Patient: Female, age 32
A 32-year-old female presented to the local hospital with history of anorexia, nausea, heartburn, fatigue, fever and weight loss (15 kg over 5 months). She denied any history of vomiting or change in bowel habits. Her investigations revealed anaemia (haemoglobin 7.7 g%). An upper GI endoscopy revealed chronic active gastritis with positive helicobacter pylori. Computerized tomography (CT) scan of the abdomen showed a mass in the stomach (Figure 1A) and hence was referred for further management. On examination she had a fever of 38 C and sinus tachycardia (120 beats/min). She also looked pale and emaciated, but there was no jaundice or lymphadenopathy. Abdominal examination revealed fullness in the left upper quadrant with tenderness on deep palpation.
Blood tests revealed iron deficiency anaemia (haemoglobin 7 g%) and hypoalbuminaemia (17 g/L; normal 34-50). Repeated upper GI endoscopy showed a mass occupying the proximal part of the stomach with 2 satellite lesions (Figure 1B). Biopsy of the lesion confirmed a low grade spindle/epitheloid cell tumor, probably of neural origin; gastric autonomic nerve tumor (GANT). Endoscopic ultrasound (EUS) revealed a gastric mass arising from the mucosa and submucosa with perigastric, and splenic lymph nodes. Biopsy from the lymph node was taken, but was inconclusive.
As part of preoperative preparation, total parenteral nutrition was started and two units of blood were transfused. She underwent exploratory laparotomy which showed a large fundal tumor infiltrating the hilum of the spleen and tail of pancreas with multiple perigastric lymph nodes. However, there were no free peritoneal fluid, peritoneal nodules or visible distant visceral metastasis. An en-block total gastrectomy, splenectomy and distal pancreatectomy was performed (Figure 2A, 2B) with Roux-en-Y oesophago-jejunal anastmosis. On postoperative day (POD) 6, the contrast swallow showed no leak, the patient was fed and discharged home on POD 7.
Histology of the specimen showed a heterogeneous multifocal malignant spindle cell/epithelioid cell tumor exhibiting variable patterns ranging from low grade sclerostic spindle cell areas to high grade epithelioid cell areas/nodules with high cellularity, geographical/palisading necrosis (Figure 3A) and frequent mitoses (Mitotic rate is 40/10 HPF). The tumor cells show rhabdoid morphology and in areas it shows fascicular arrangement with neural like areas. The tumor arises from the gastric fundus and invades throughout the gastric mucosa, submucosa, and muscle layer involving the subserosal fat and surrounding large serosal blood vessels and abutting the splenic capsule. All the harvested perigastric lymph nodes were reactive and negative for metastatic disease (0/6). All surgical resection margins were free of tumor which tethered the splenic capsule, without splenic or pancreatic parenchyma invasion. The two satellite mucosal nodules show similar appearances to the main tumor. The background gastric tissue is unremarkable and negative for dysplasia. Immunohistochemical staining revealed focal positive staining with for Vimentin, CD34 (Figure 3B), and S100 (Figure 3C), but were negative for c-kit (CD117), DOG1, SMA, Desmin, HMB45, ALK1, EMA, Pancytokeratin and NSE. Ki 67 was variable ranging from 10% to 70%. The histological immunohistologic findings (Figure 3C, 3D) are consistent with a gastrointestinal autonomic nerve tumor which represents a phenotypic variant of gastrointestinal stromal tumor.
She presented 2 months later, with mild dysphagia. Gastroscopy was advised to exclude an anastomotic stricture but she refused. Therefore, a CT scan with oral contrast was performed and showed a newly developed hypo-attenuating lesion at segment IVb (1.7x1.4 cm) consistent with hepatic metastasis. There was also a left chest solitary metastasis (Figure 4A) and an enlarged necrotic lymph node in the hepato-gastric ligament. A PET/CT 18F-FDP whole body scan showed FDG-avid pulmonary, upper abdominal, hepatic, adrenal, bony and muscular metastases (Figure 4B, 4C). She presented again 3-month later with a pathological fracture of the left humerus. Resection biopsy of the bone lesion revealed metastatic GANT invading bone and skeletal muscle tissue.
Her clinical condition deteriorated 3 months later and was admitted for palliative care management. She was later lost to follow-up and presumed dead.
Keywords: gastrectomy, gastrointestinal autonomic nerve tumors, metastases, prognosis
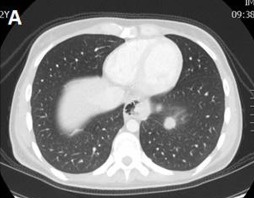
Image caption: CT scan showing the lung metastatic lesion.